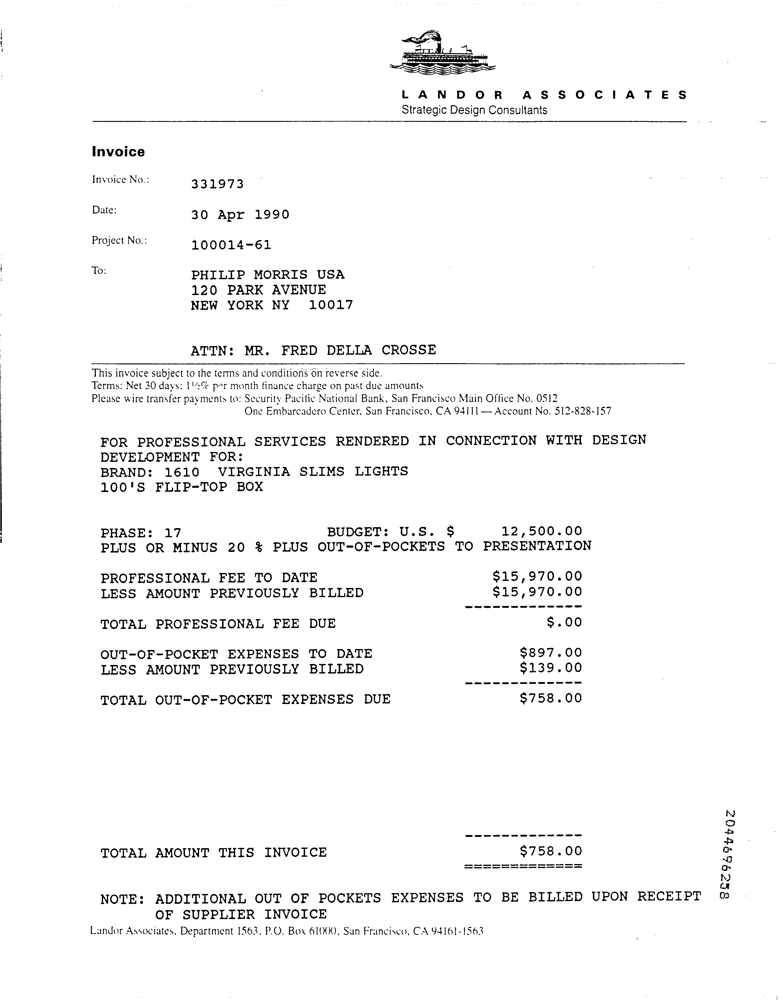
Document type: Invoice